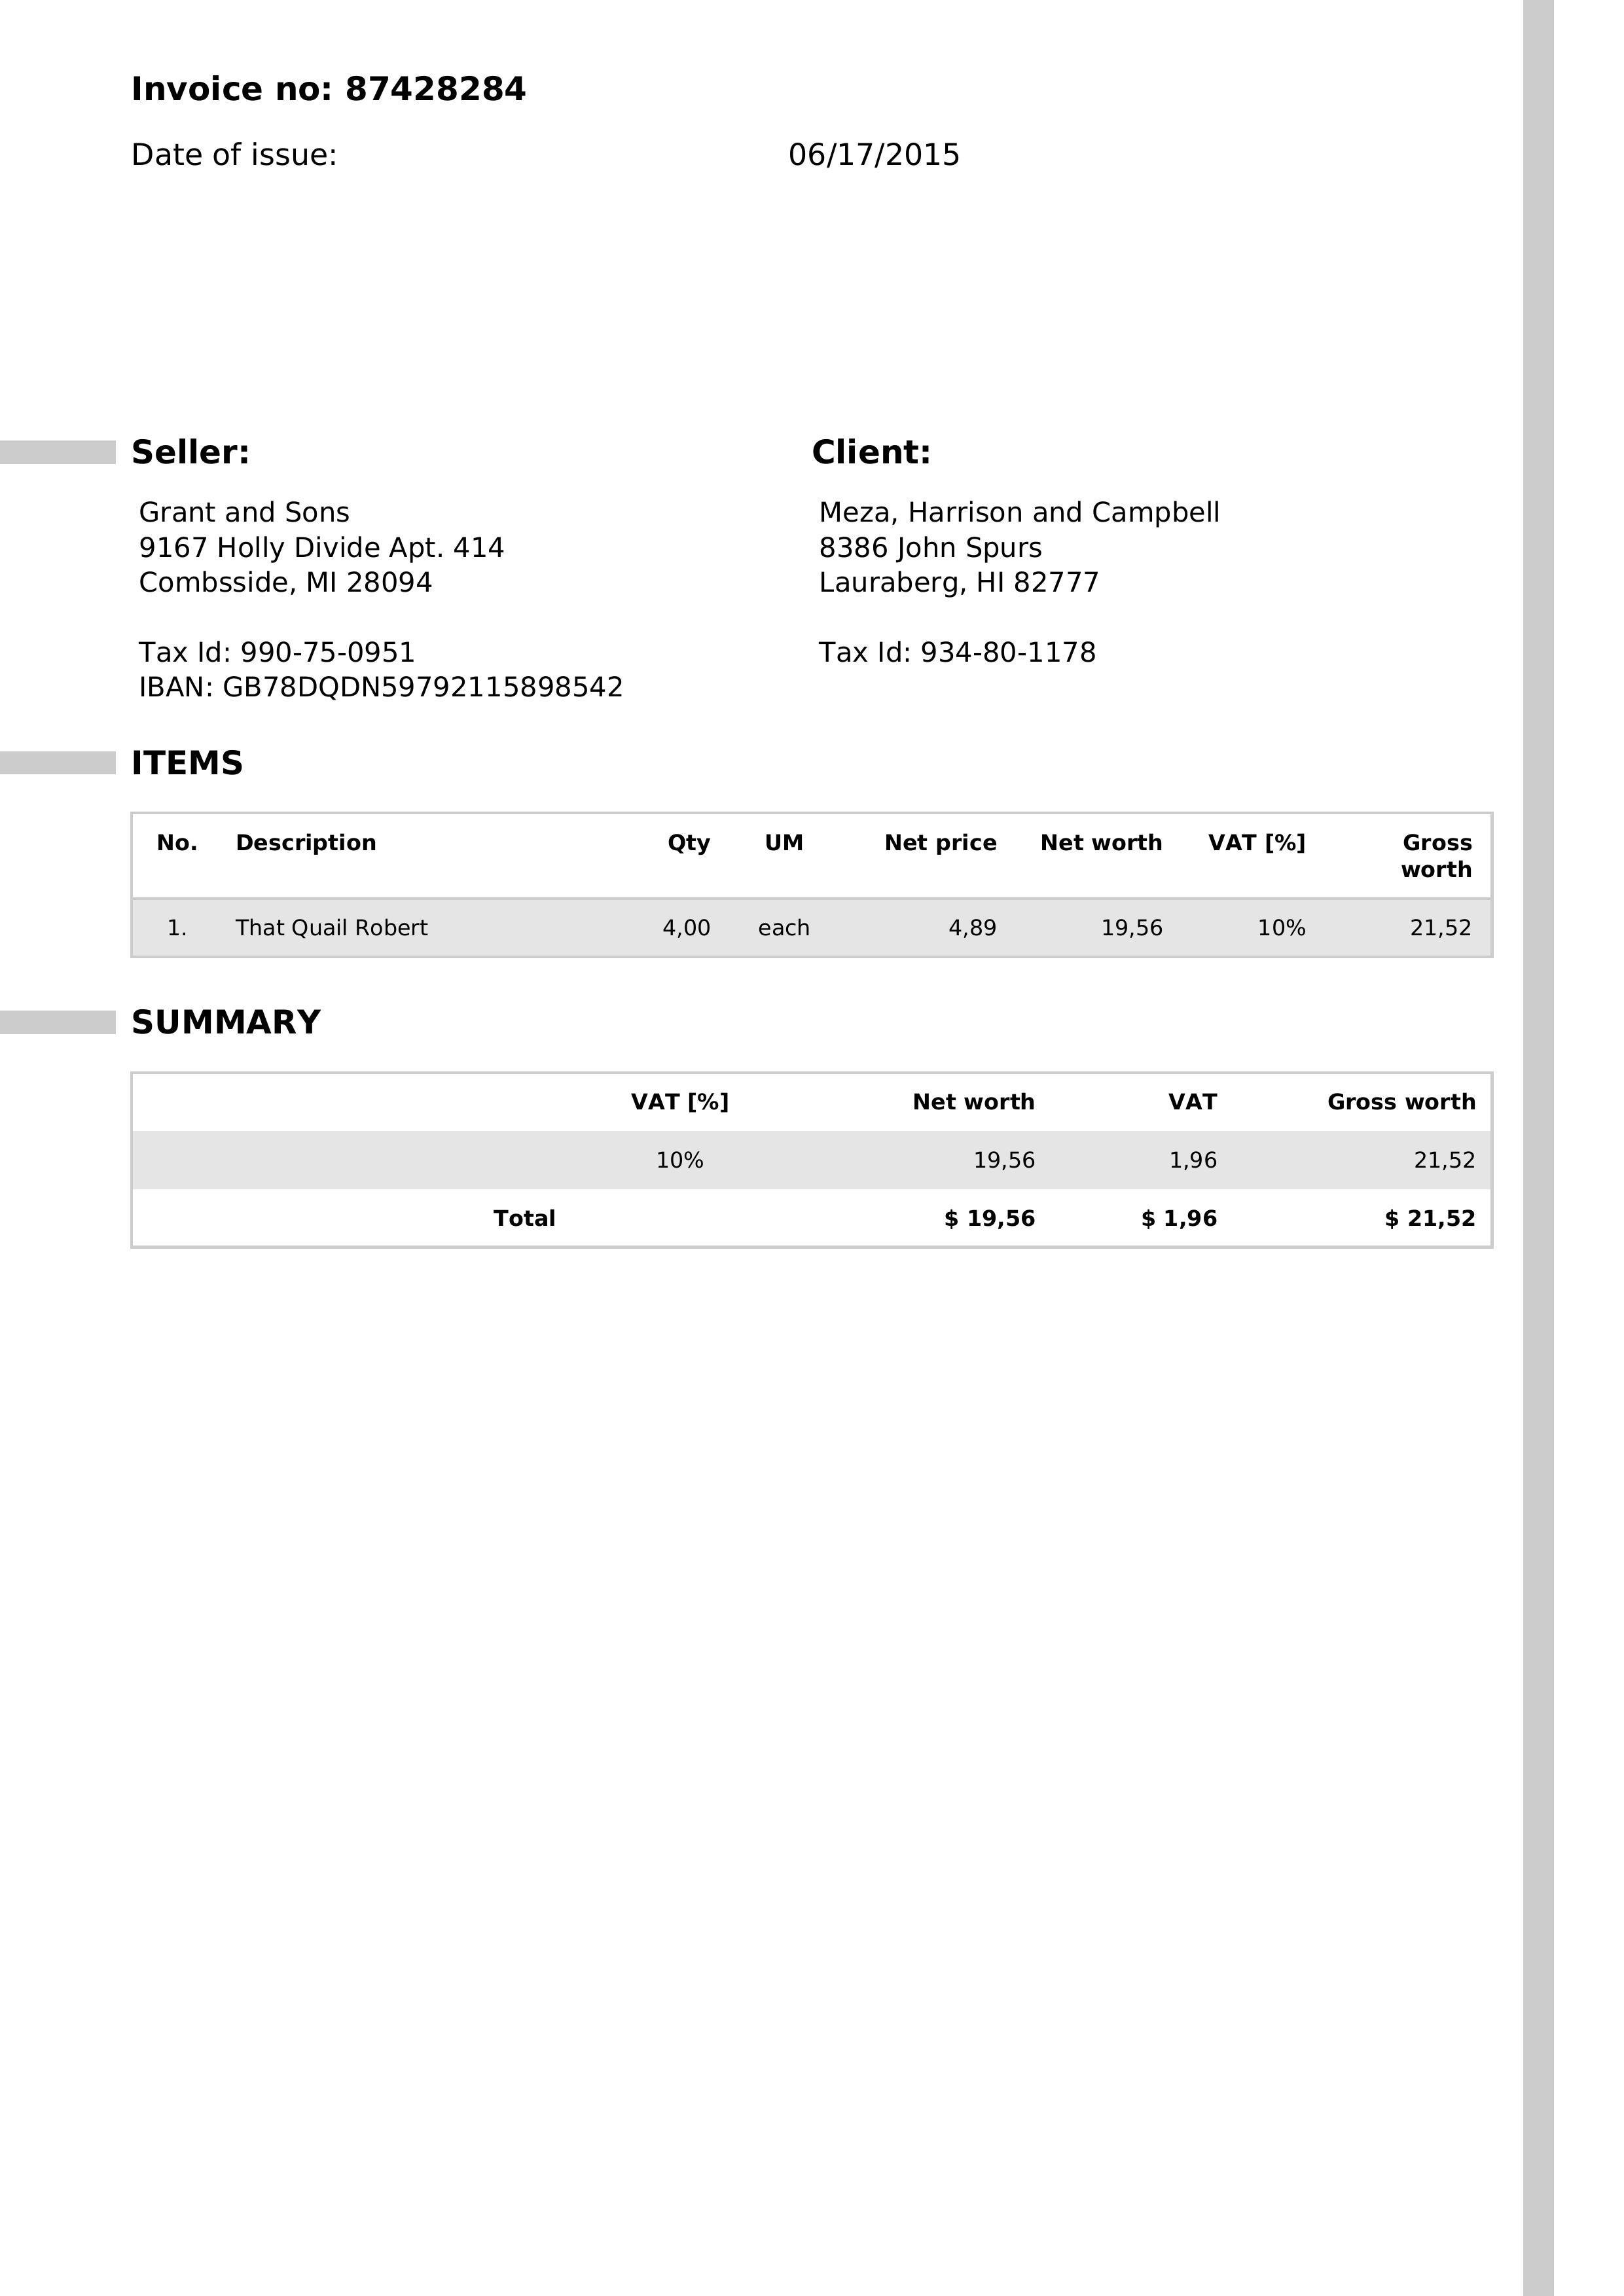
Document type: Invoice